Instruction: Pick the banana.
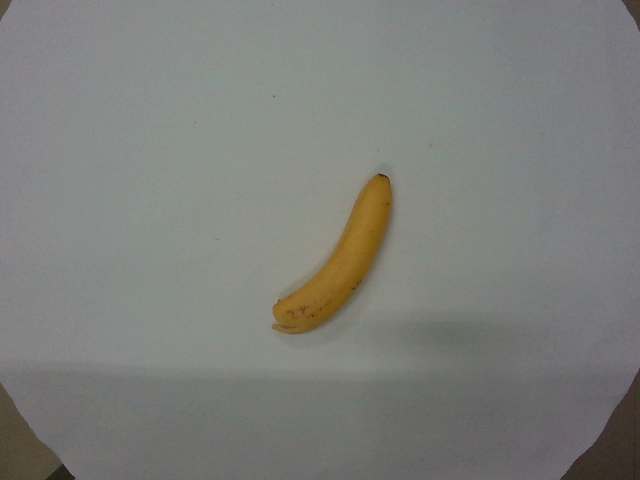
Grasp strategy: vertical